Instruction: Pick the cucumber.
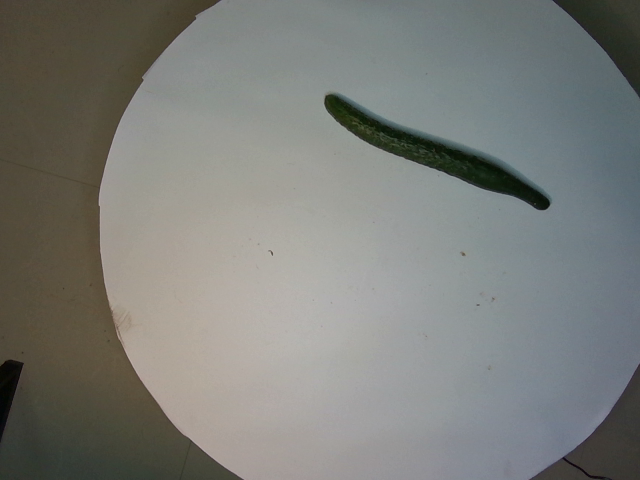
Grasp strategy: vertical